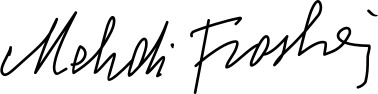
Signature of: mehdi frashëri